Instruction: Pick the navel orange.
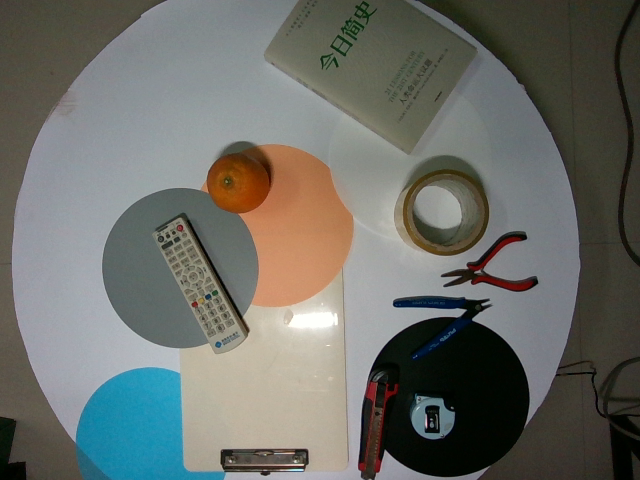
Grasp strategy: vertical